Question: What might the diagnosis be?
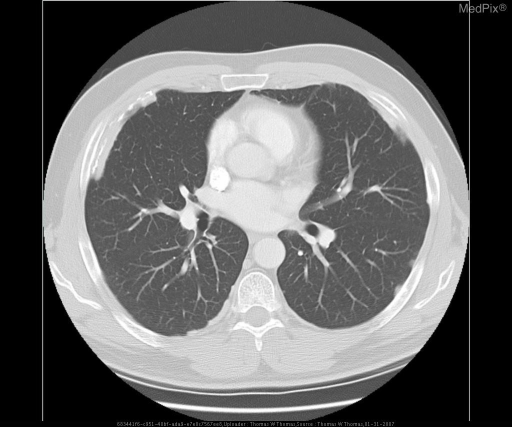
Answer: The possible diagnosis includes •  Asbestos exposure
•  Pleural TB
•  Pleural metastasis.